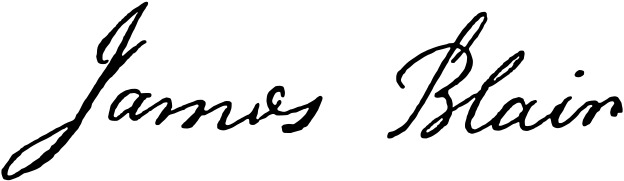
Signature of: james blair